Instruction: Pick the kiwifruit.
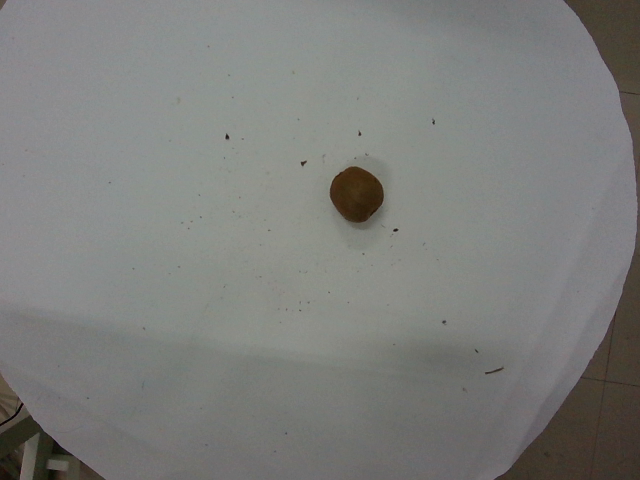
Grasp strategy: vertical